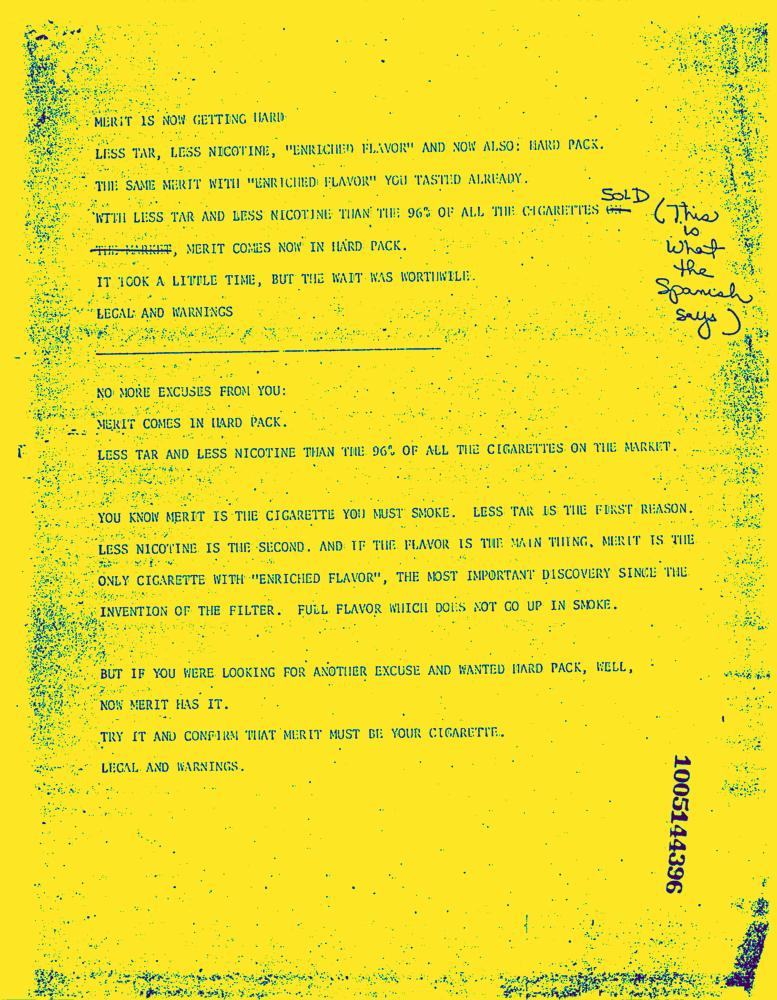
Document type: AD